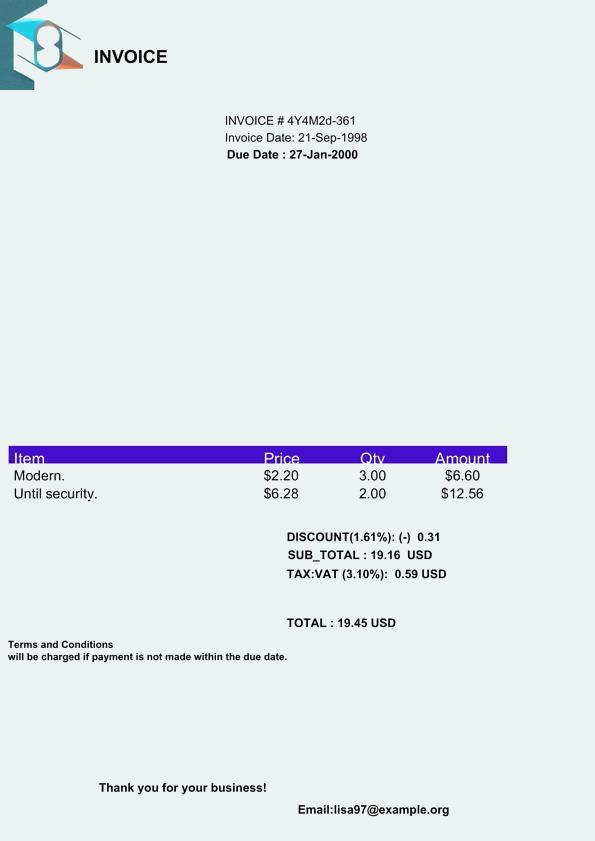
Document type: Invoice